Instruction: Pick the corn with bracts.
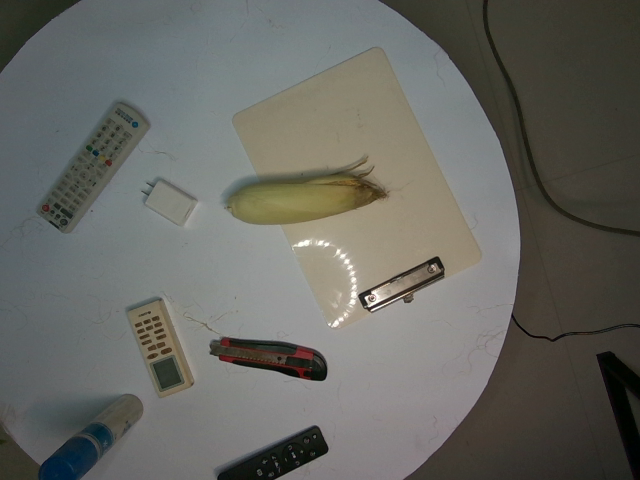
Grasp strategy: vertical